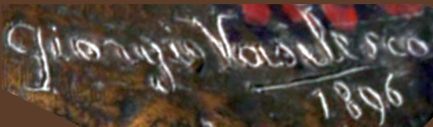
Signature of: george vasilescu